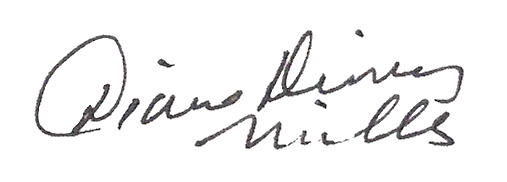
Signature of: diane disney miller